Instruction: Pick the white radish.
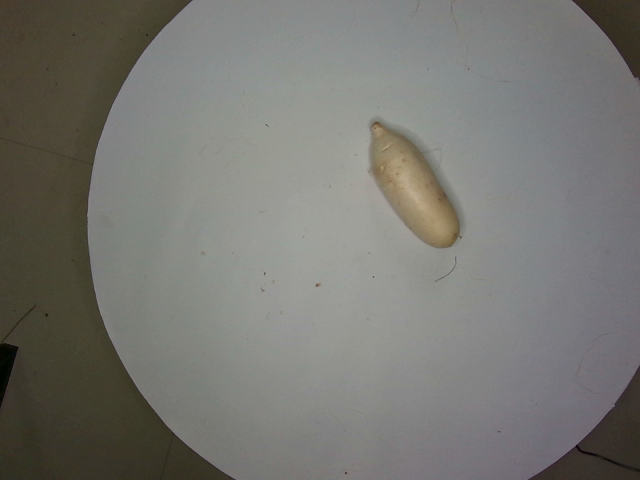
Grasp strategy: vertical